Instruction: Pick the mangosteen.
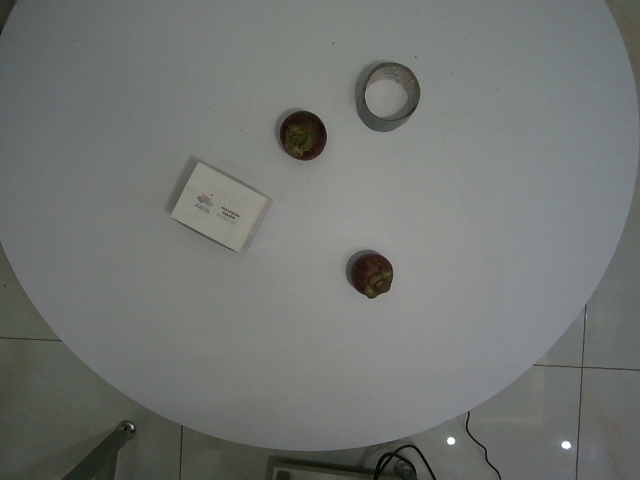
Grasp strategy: vertical